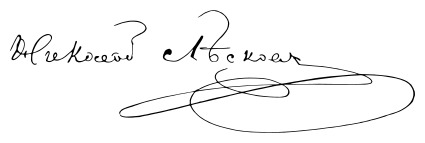
Signature of: nikolai leskov